Question: What might the diagnosis be?
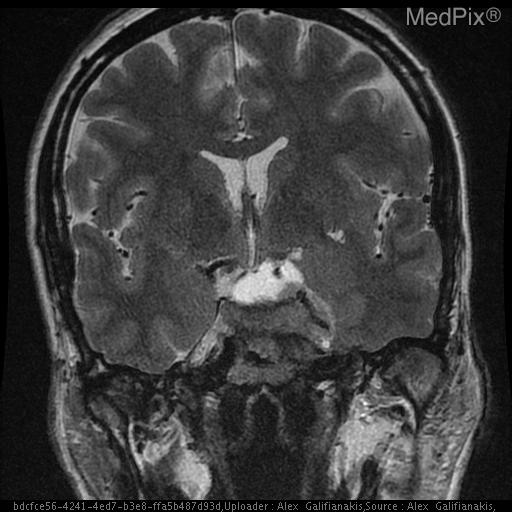
Answer: The possible diagnosis includes Meningioma with adjacent arachnoid cyst
Cystic Meningioma
Invasive pituitary adenoma
Metastasis
Schwannoma.